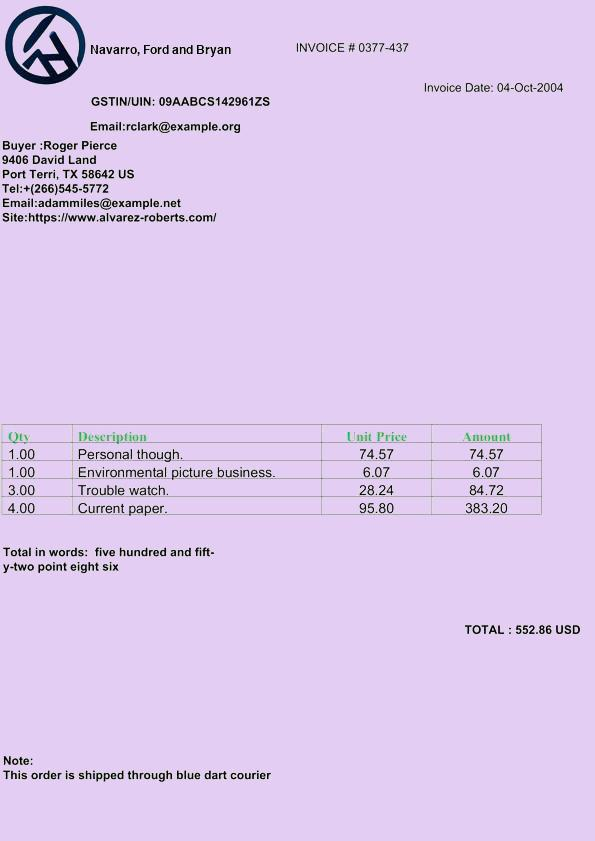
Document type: Invoice